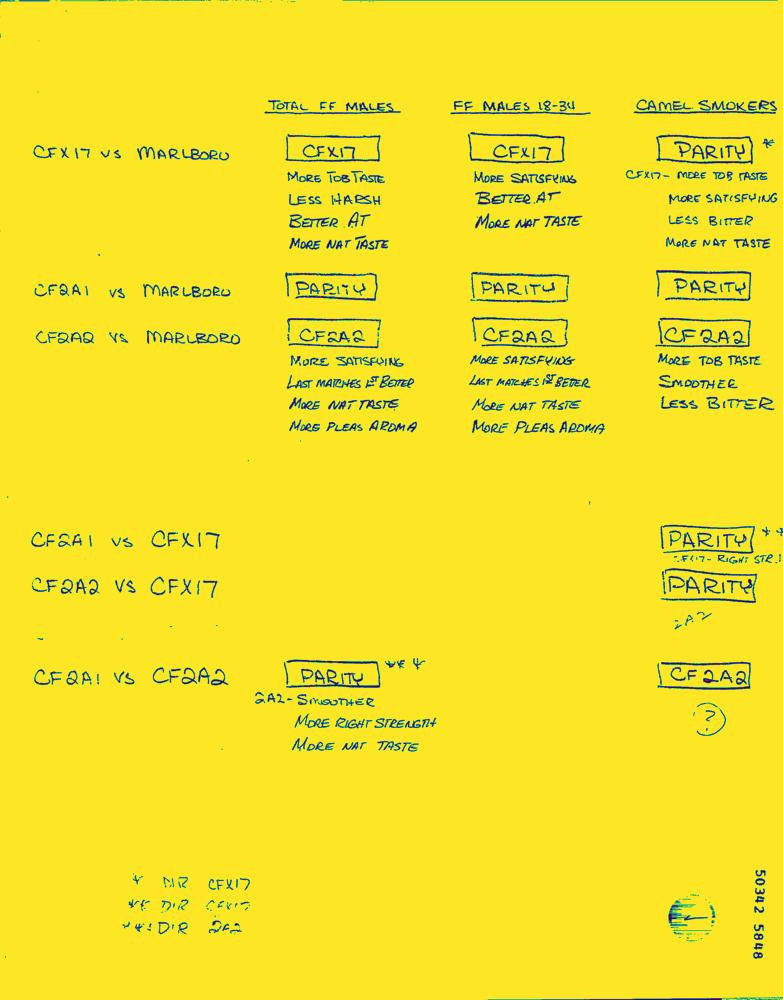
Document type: Hand-Written